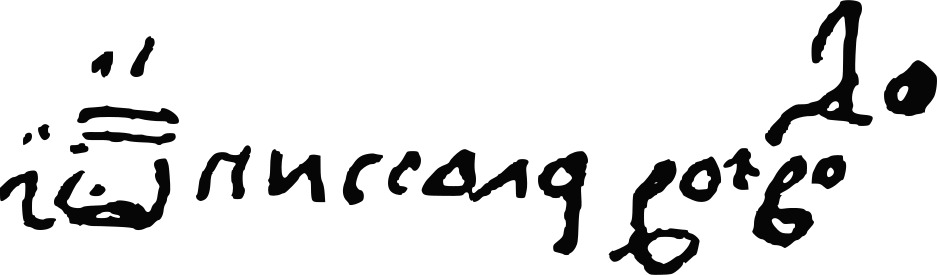
Signature of: nicolae ii patrascu